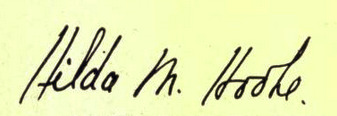
Signature of: hilda mary hooke